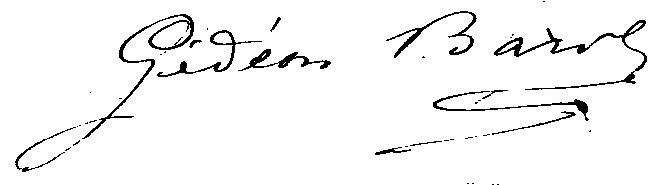
Signature of: gédéon baril